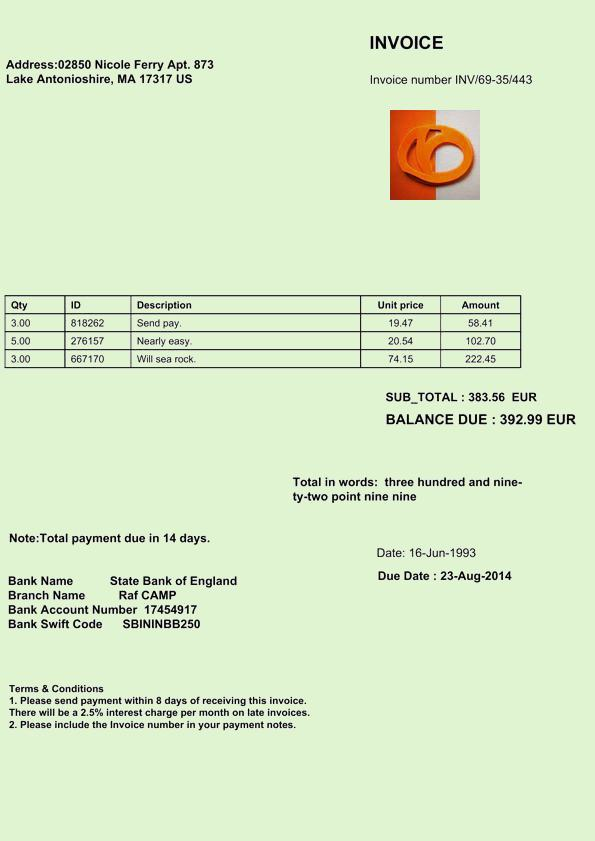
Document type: Invoice